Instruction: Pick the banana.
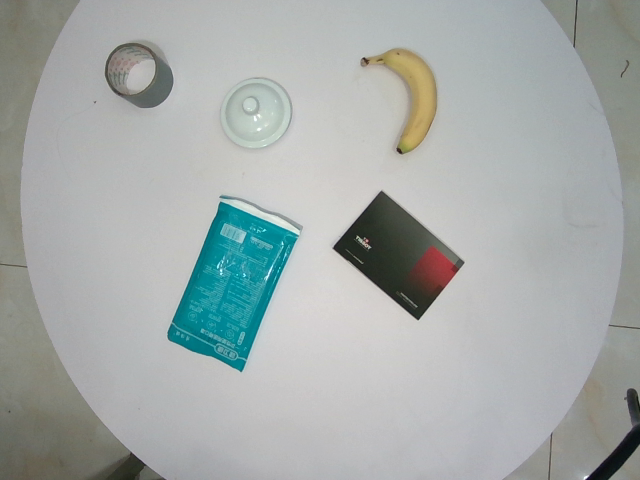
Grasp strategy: vertical